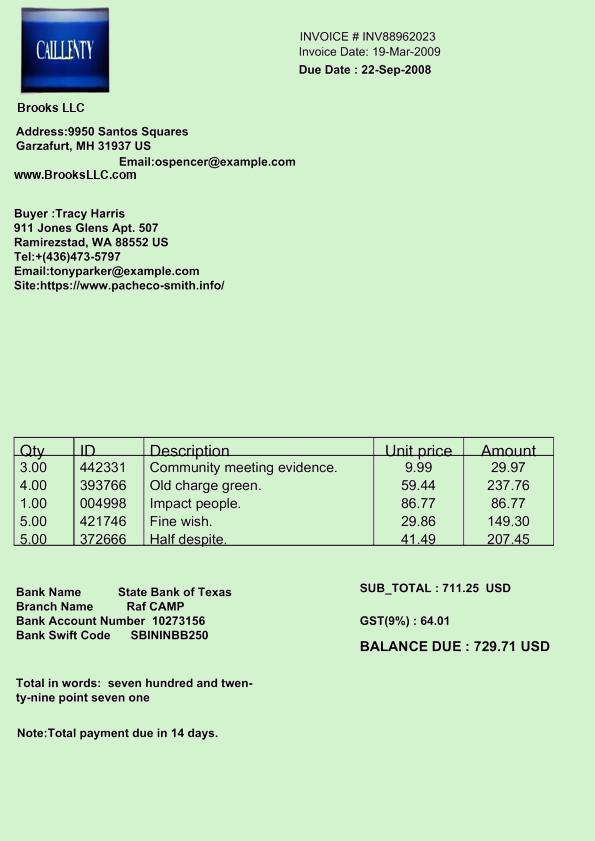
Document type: Invoice